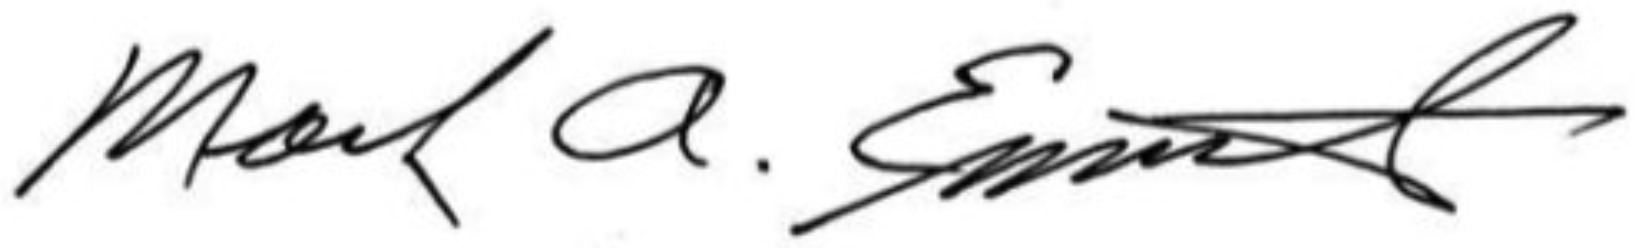
Signature of: mark emmert